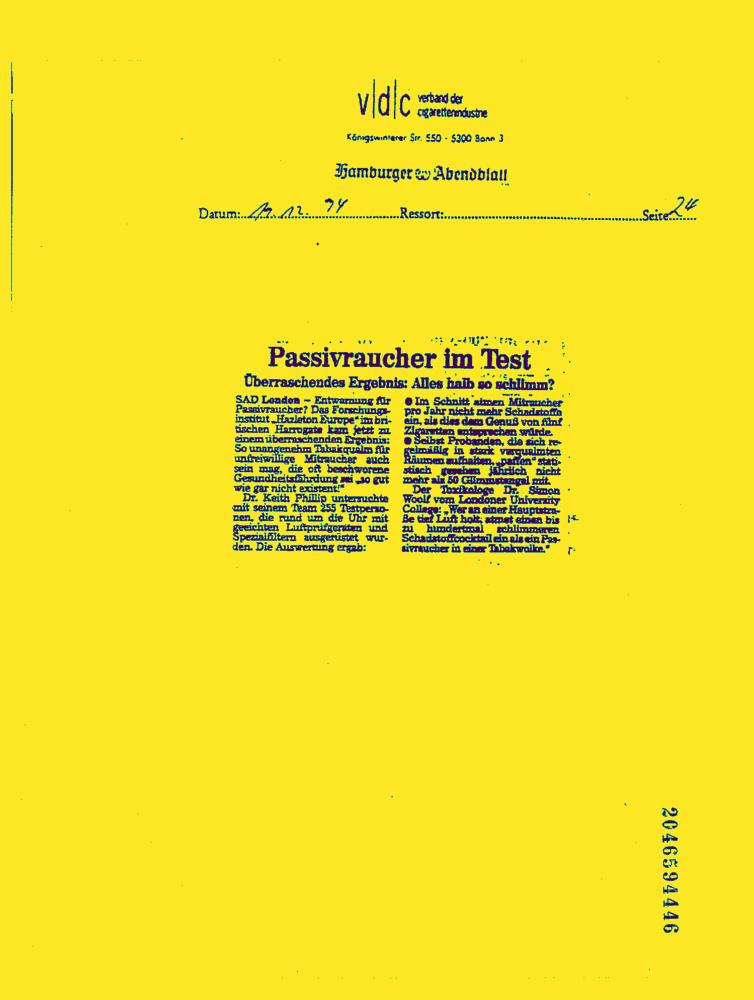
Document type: News-Article